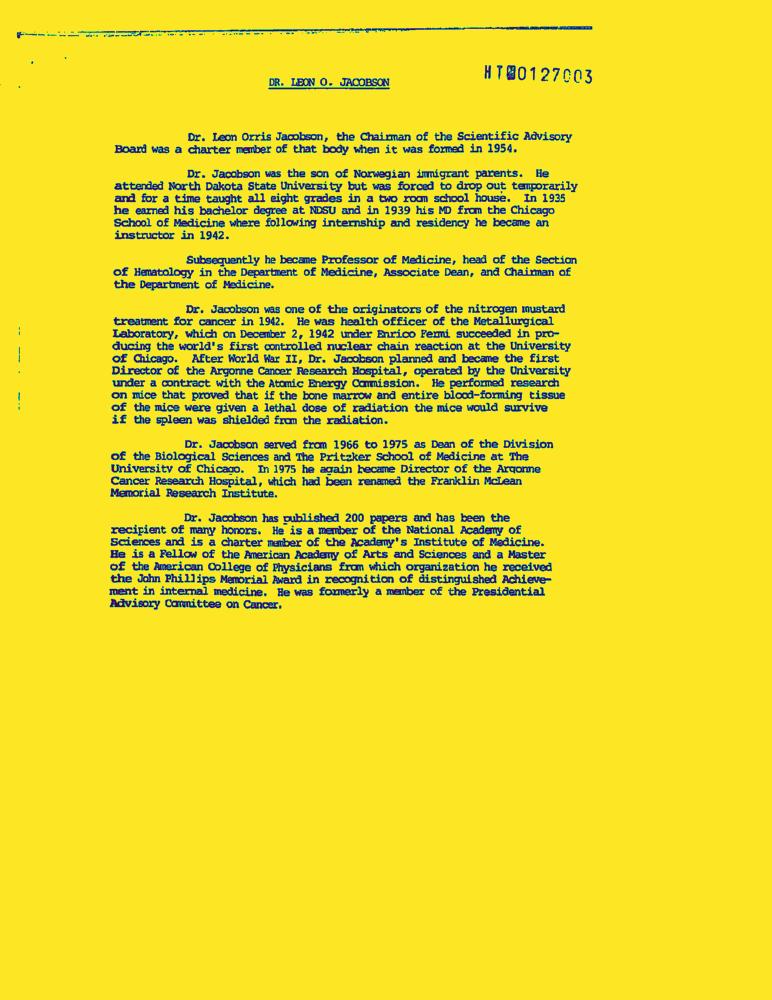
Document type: Resume-Doc